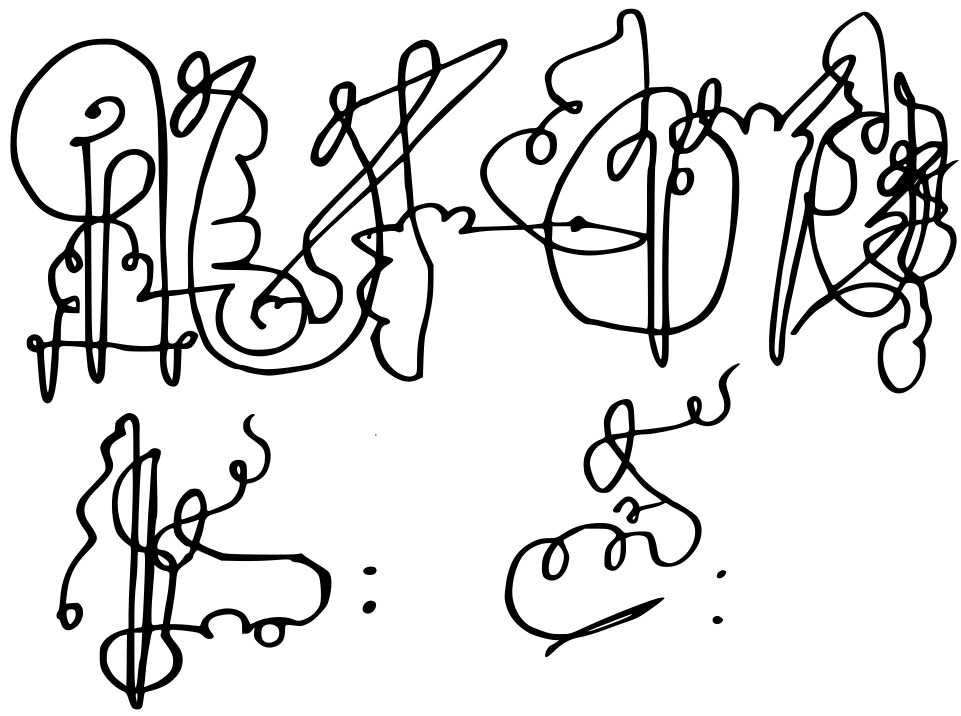
Signature of: domentius iv of georgia